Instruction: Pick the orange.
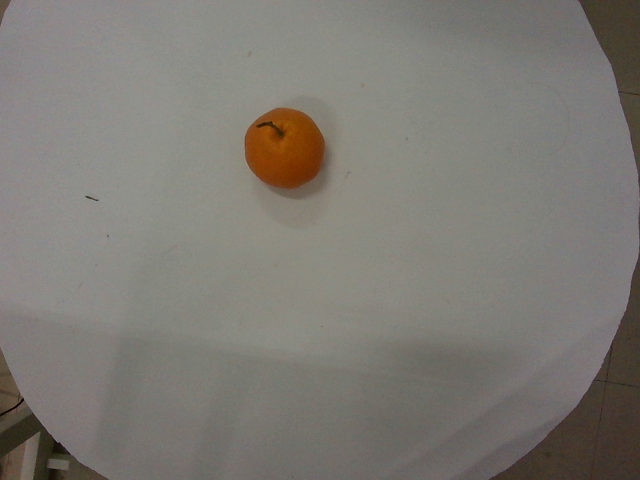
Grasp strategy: vertical